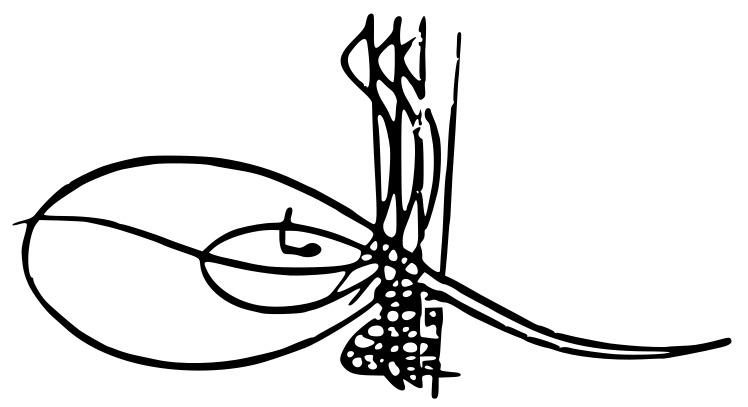
Signature of: ahmed i